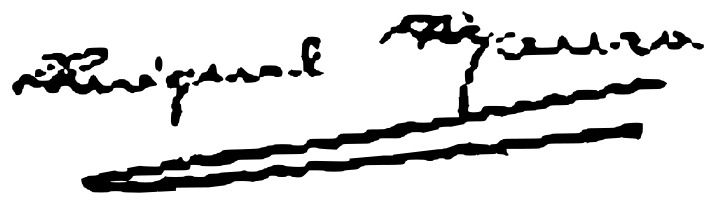
Signature of: miguel maura